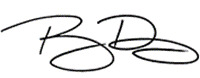
Signature of: brandy donaghy